Question: What was observed in the imaging?
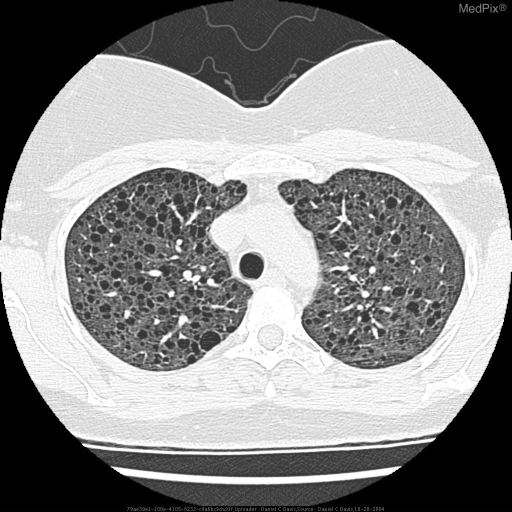
Answer: The imaging shows multiple thin walled cystic structures are seen throughout the lungs on high resolution CT scanning.  These are slightly more prominent in the upper lobes.  No fibrosis, nodularity, or interstitial thickening is noted.  Increased volumes are seen on CXR. Multiple regular and rounded cysts are seen with perceptible, but thin walls.  Normal parenchyma..